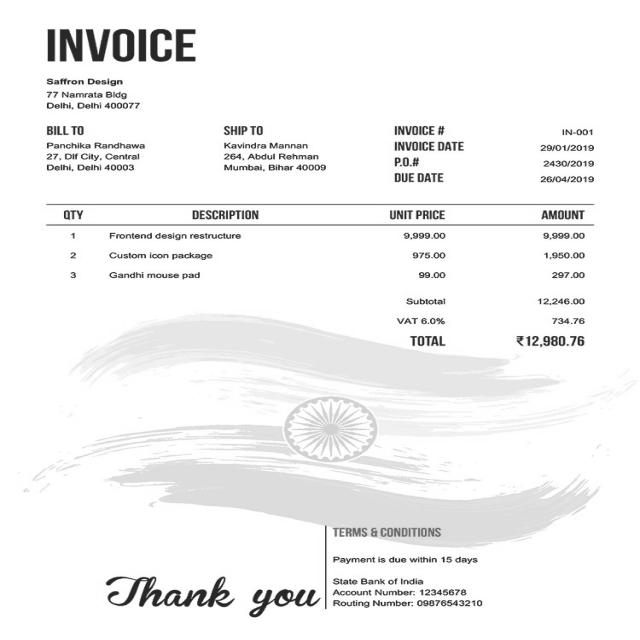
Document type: Invoice